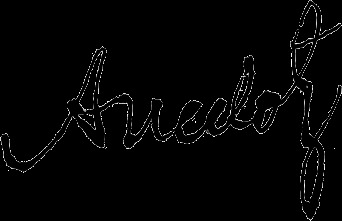
Signature of: jacques françois ancelot